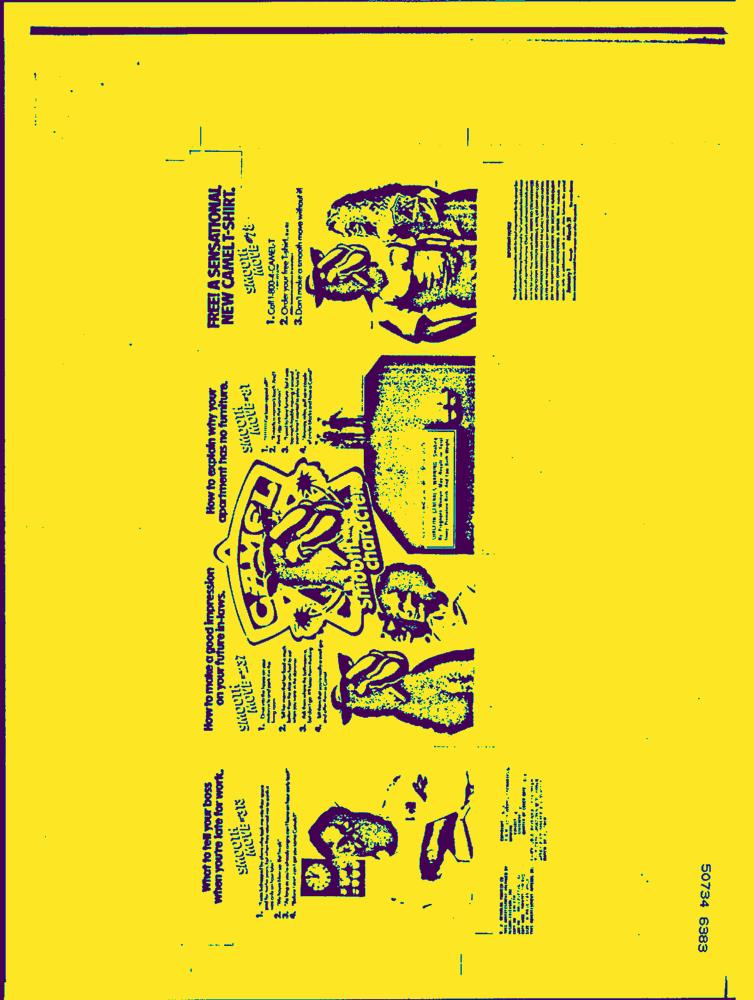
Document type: AD